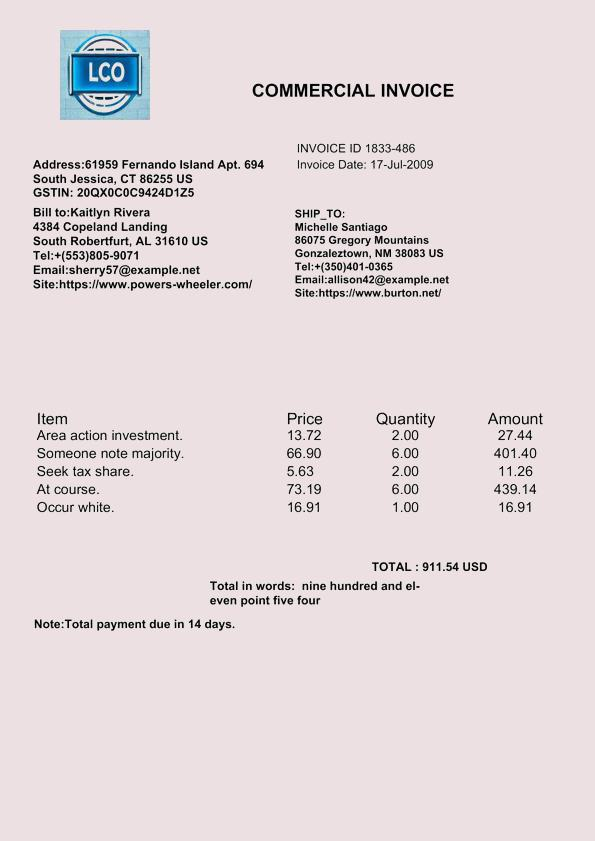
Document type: Invoice